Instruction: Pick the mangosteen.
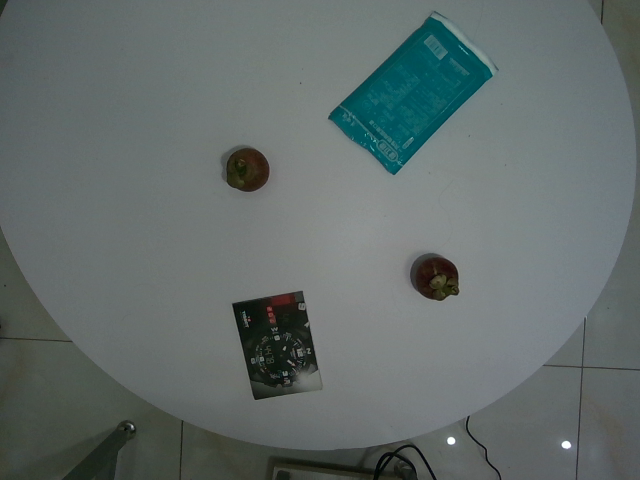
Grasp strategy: vertical